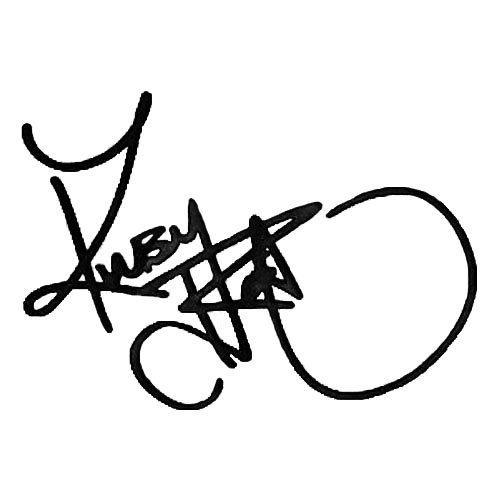
Signature of: ruby rose